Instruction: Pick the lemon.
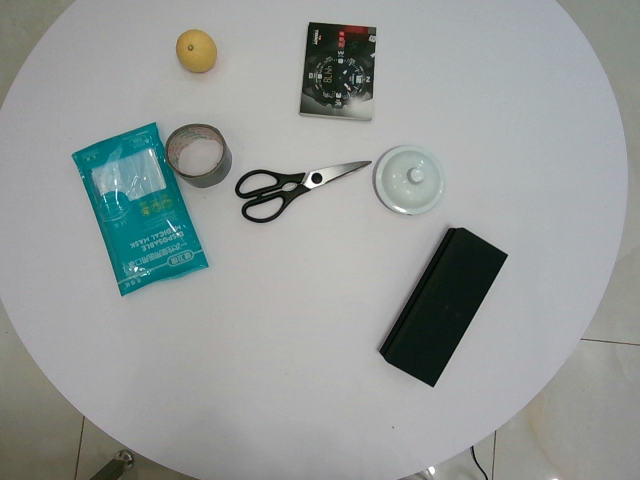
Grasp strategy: vertical